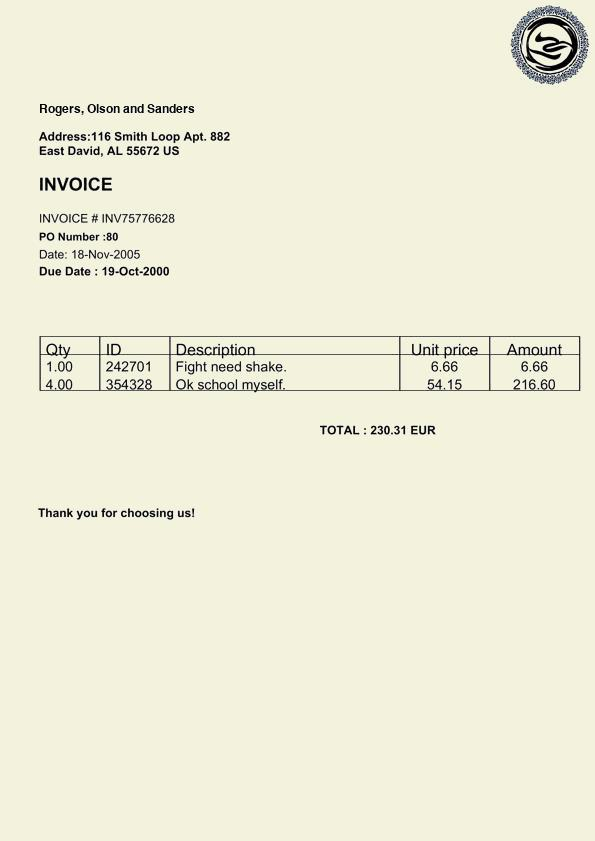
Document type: Invoice